Question: Explain the disease:
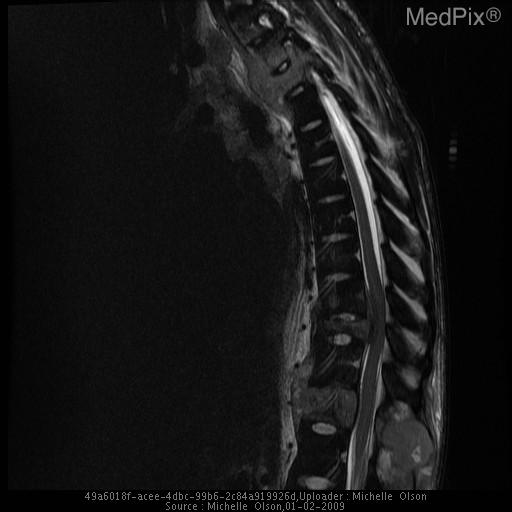
Answer: The disease is discussed as: Lesions/Condition: Disseminated Coccidioidomycosis

Cell  of  Origin: Dimorphic fungus

Synonyms: Valley Fever

Associations/Predisposing  Factors:  Immunosuppressed or certain ethnic groups

Common  Locations:  Lungs, bone, meninges, skin

Demographics:  Filipinos, Latinos, Asians, African Americans, pregnant women, immunocompromised

Gross  Appearance: Dimorphic fungus

Radiology:  Radiologic findings of coccidioidomycosis disseminated to the skeleton generally involves the axial skeleton. Lesions may be lytic or demonstrate permeative type bone destruction. Lesions on CT may have low attenuation. T1 MRI demonstrates decreased signal and T2 MRI shows increased signal.  Lesions often enhance with gadolinium administration.

Prognosis  and  Treatment:  Patients with disseminated coccidioidomycosis are usually on lifelong antifungal therapy, particularly amphotericin B and the azoles.